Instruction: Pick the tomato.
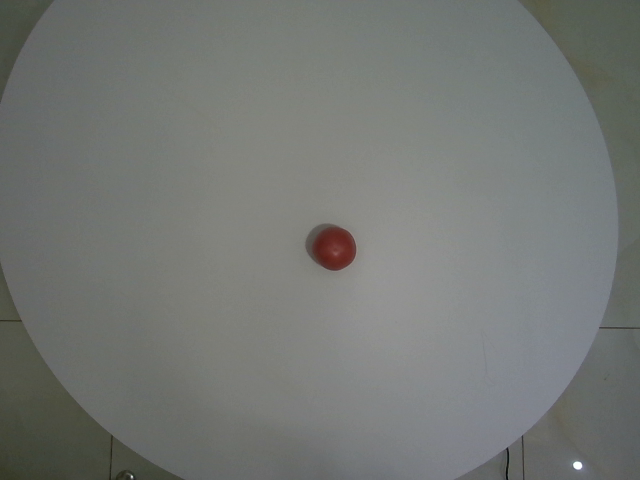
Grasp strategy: vertical